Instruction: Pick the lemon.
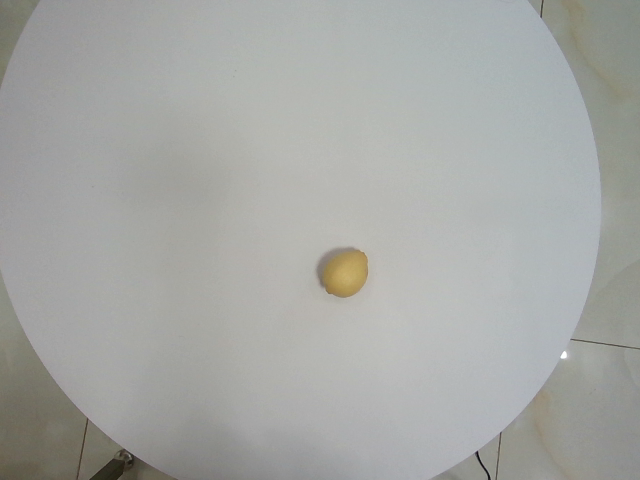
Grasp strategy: vertical